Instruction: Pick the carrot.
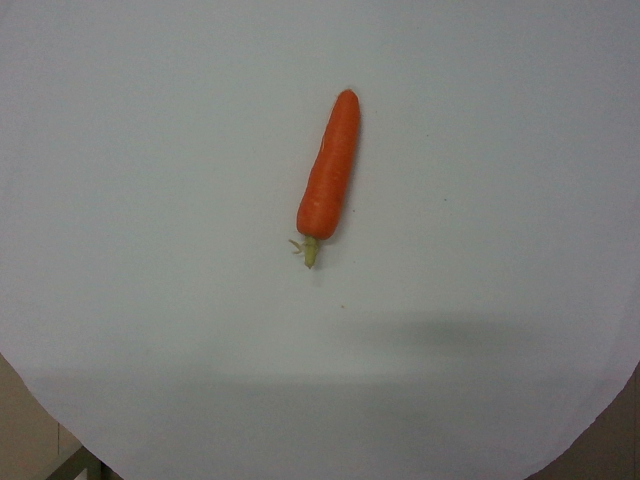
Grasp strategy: vertical